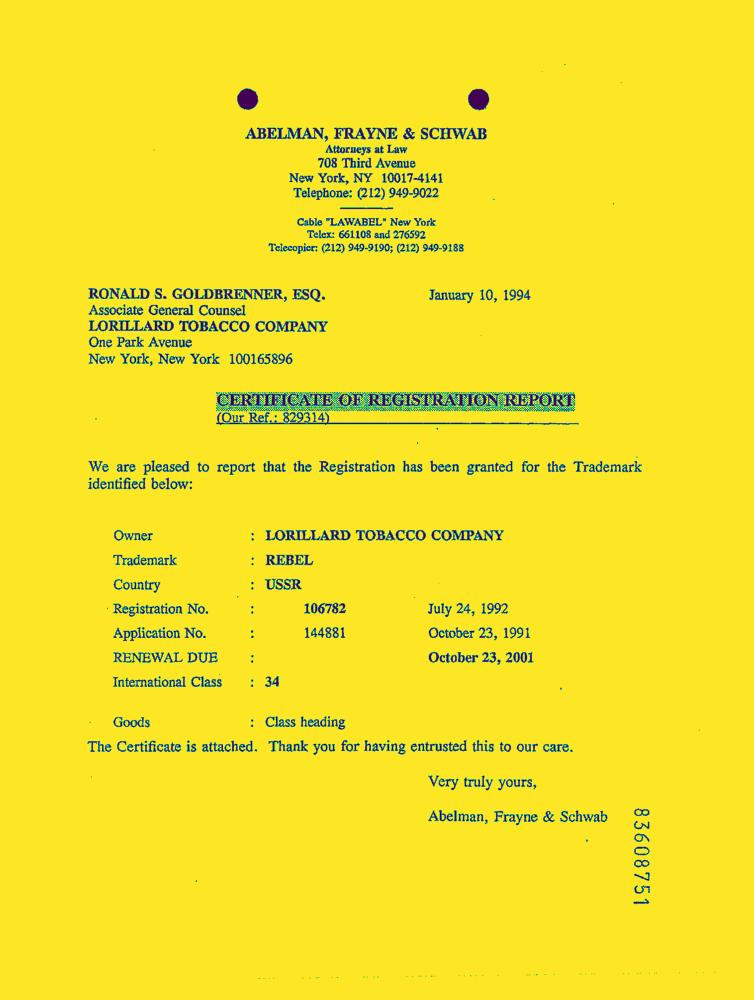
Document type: Letter-Doc